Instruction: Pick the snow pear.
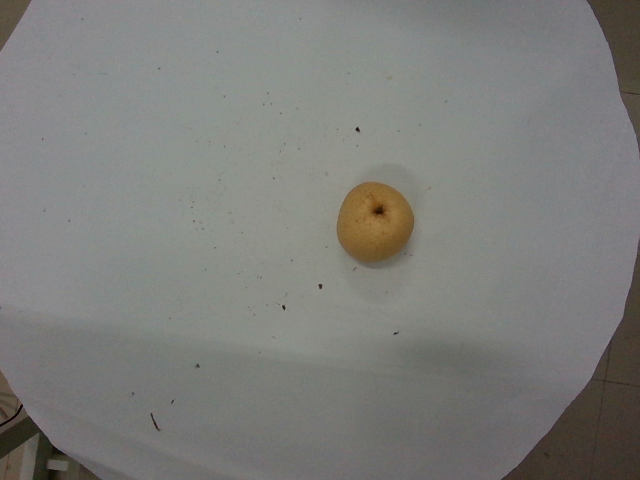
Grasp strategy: vertical